Question: What type of tax is indicated in the document, personal property or real estate?
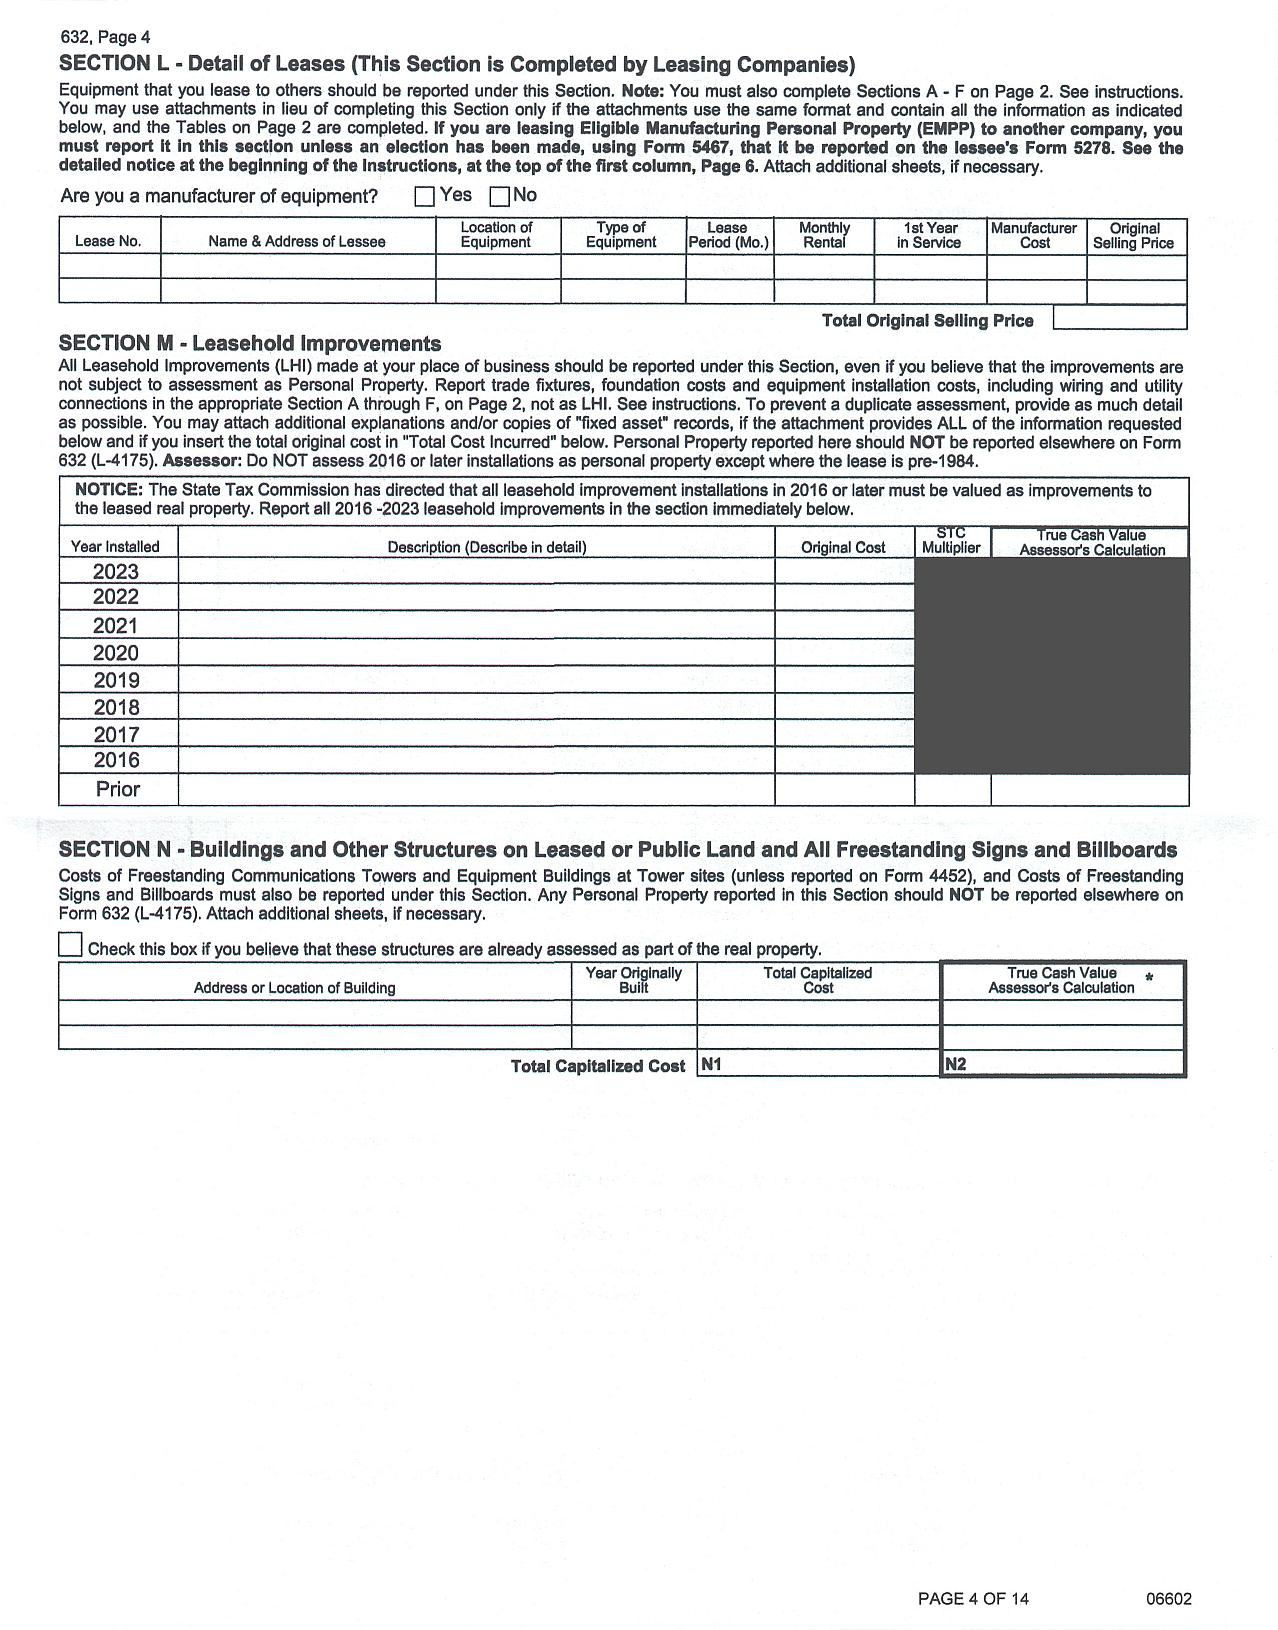
Answer: "Personal Property"